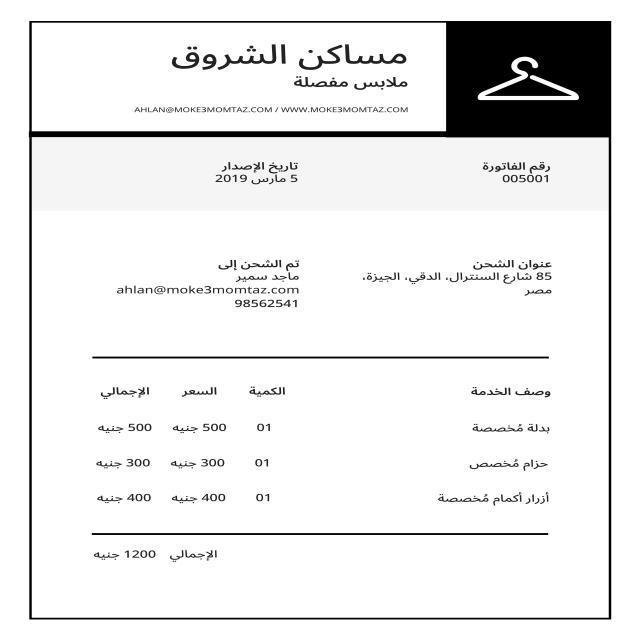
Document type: Invoice